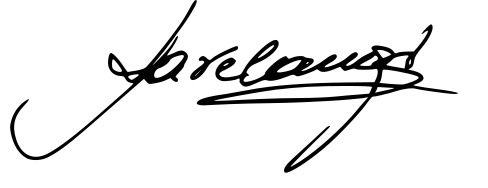
Signature of: joão havelange